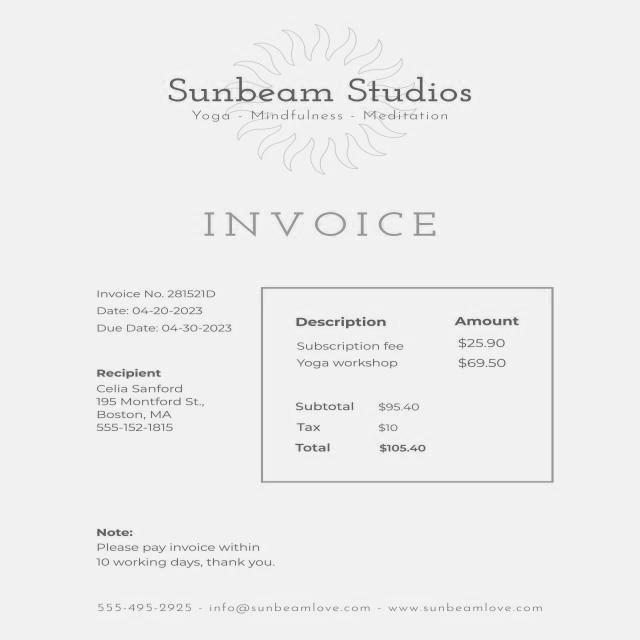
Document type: Invoice